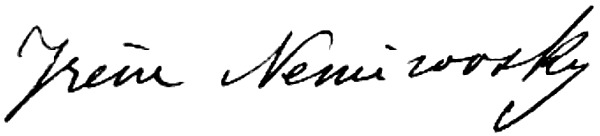
Signature of: irène némirovsky